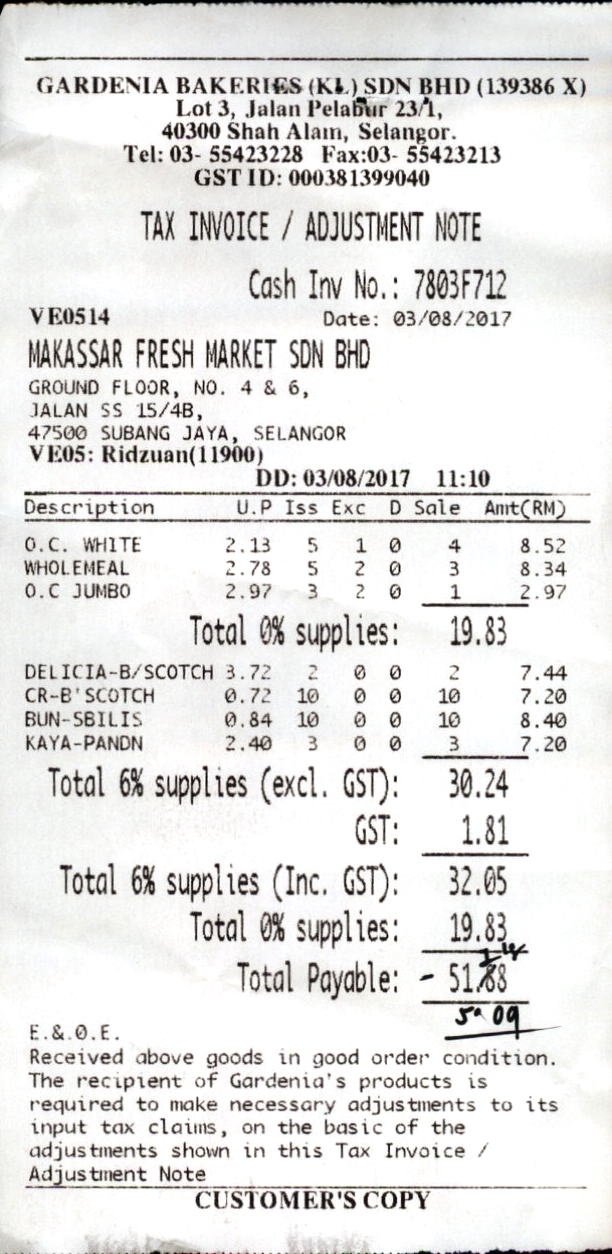
GARDENIA BAKERIES (KL) SDN BHD (139386 X)
LOT 3, JALAN PELABUR 23/1,
40300 SHAH ALAM, SELANGOR.
TEL: 03- 55423228
GST ID: 000381399040
TAX INVOICE / ADJUSTMENT NOTE
CASH INV NO.: 7803F712
VE0514
DATE: 03/08/2017
MAKASSAR FRESH MARKET SDN BHD
GROUND FLOOR, NO. 4 & 6,
JALAN SS 15/4B,
47500 SUBANG JAYA, SELANGOR
VE05: RIDZUAN(11900)
DD: 03/08/2017
11:10
DESCRIPTION
U.P
D
AMT(RM)
O.C. WHITE
2.13
5
1
0
4
8.52
WHOLEMEAL
2.78
5
2
0
3
8.34
O.C JUMBO
2.97
3
2
0
1
2.97
TOTAL 0% SUPPLIES:
19.83
DELICIA-B/SCOTCH
3.72
2
0
0
2
7.44
CR-B'SCOTCH
0.72
10
0
0
10
7.20
BUN-SBILIS
0.84
10
0
0
10
8.40
KAYA-PANDN
2.40
3
0
0
3
7.20
TOTAL 6% SUPPLIES (EXCL. GST):
30.24
GST:
1.81
TOTAL 6% SUPPLIES (INC. GST):
32.05
TOTAL 0% SUPPLIES:
19.83
TOTAL PAYABLE:
51.88
E.&.0.E.
RECEIVED ABOVE GOODS IN GOOD ORDER CONDITION.
THE RECIPIENT OF GARDENIA'S PRODUCTS IS
REQUIRED TO MAKE NECESSARY ADJUSTMENTS TO ITS
INPUT TAX CLAIMS, ON THE BASIC OF THE
ADJUSTMENTS SHOWN IN THIS TAX INVOICE /
ADJUSTMENT NOTE
CUSTOMER'S COPY
FAX:03- 55423213
ISS
EXC
SALE